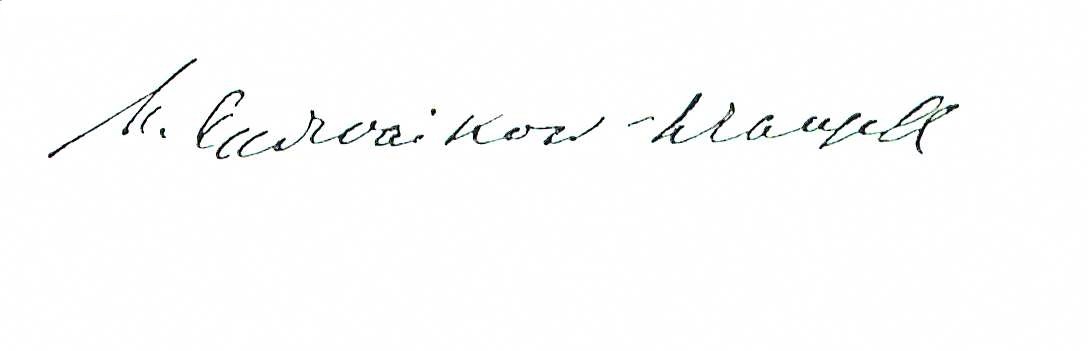
Signature of: margarete von wrangell